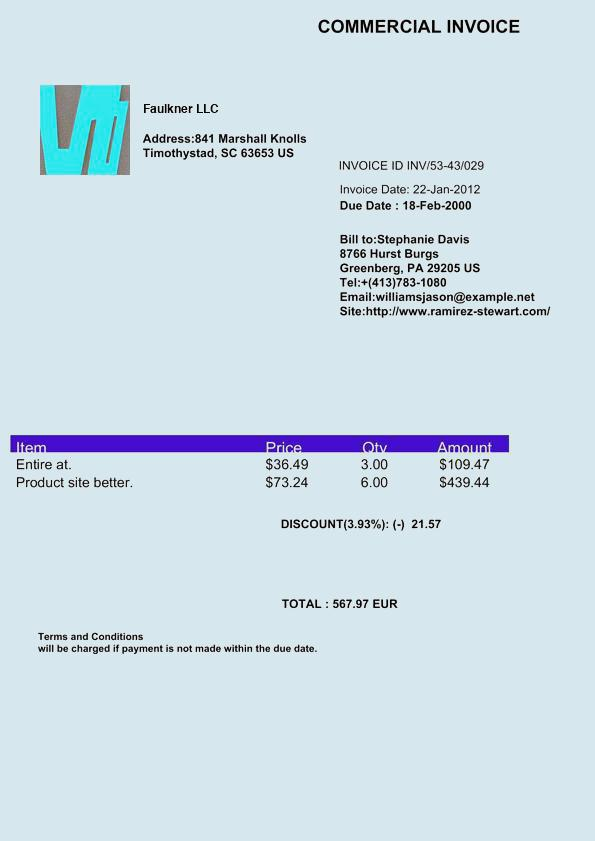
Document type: Invoice